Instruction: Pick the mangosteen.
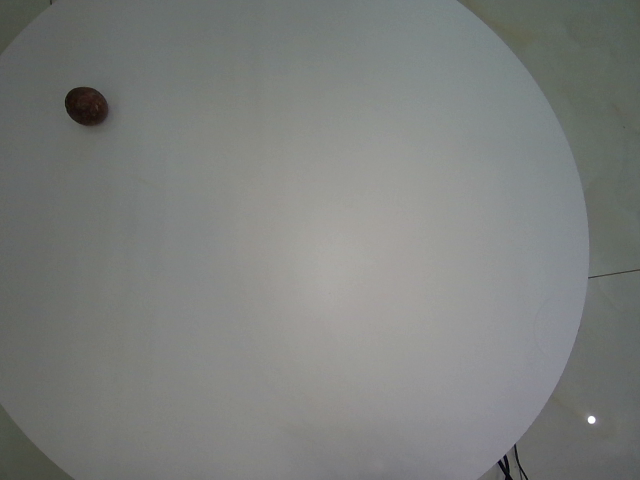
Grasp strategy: vertical